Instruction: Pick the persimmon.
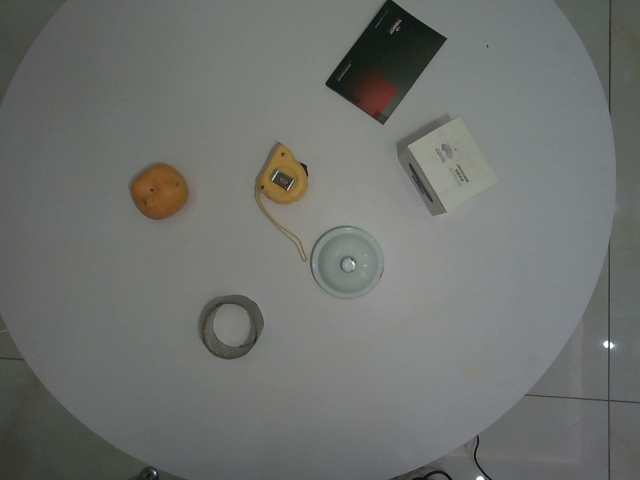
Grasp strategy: vertical